Question: What is the name of the tenant mentioned in the document?
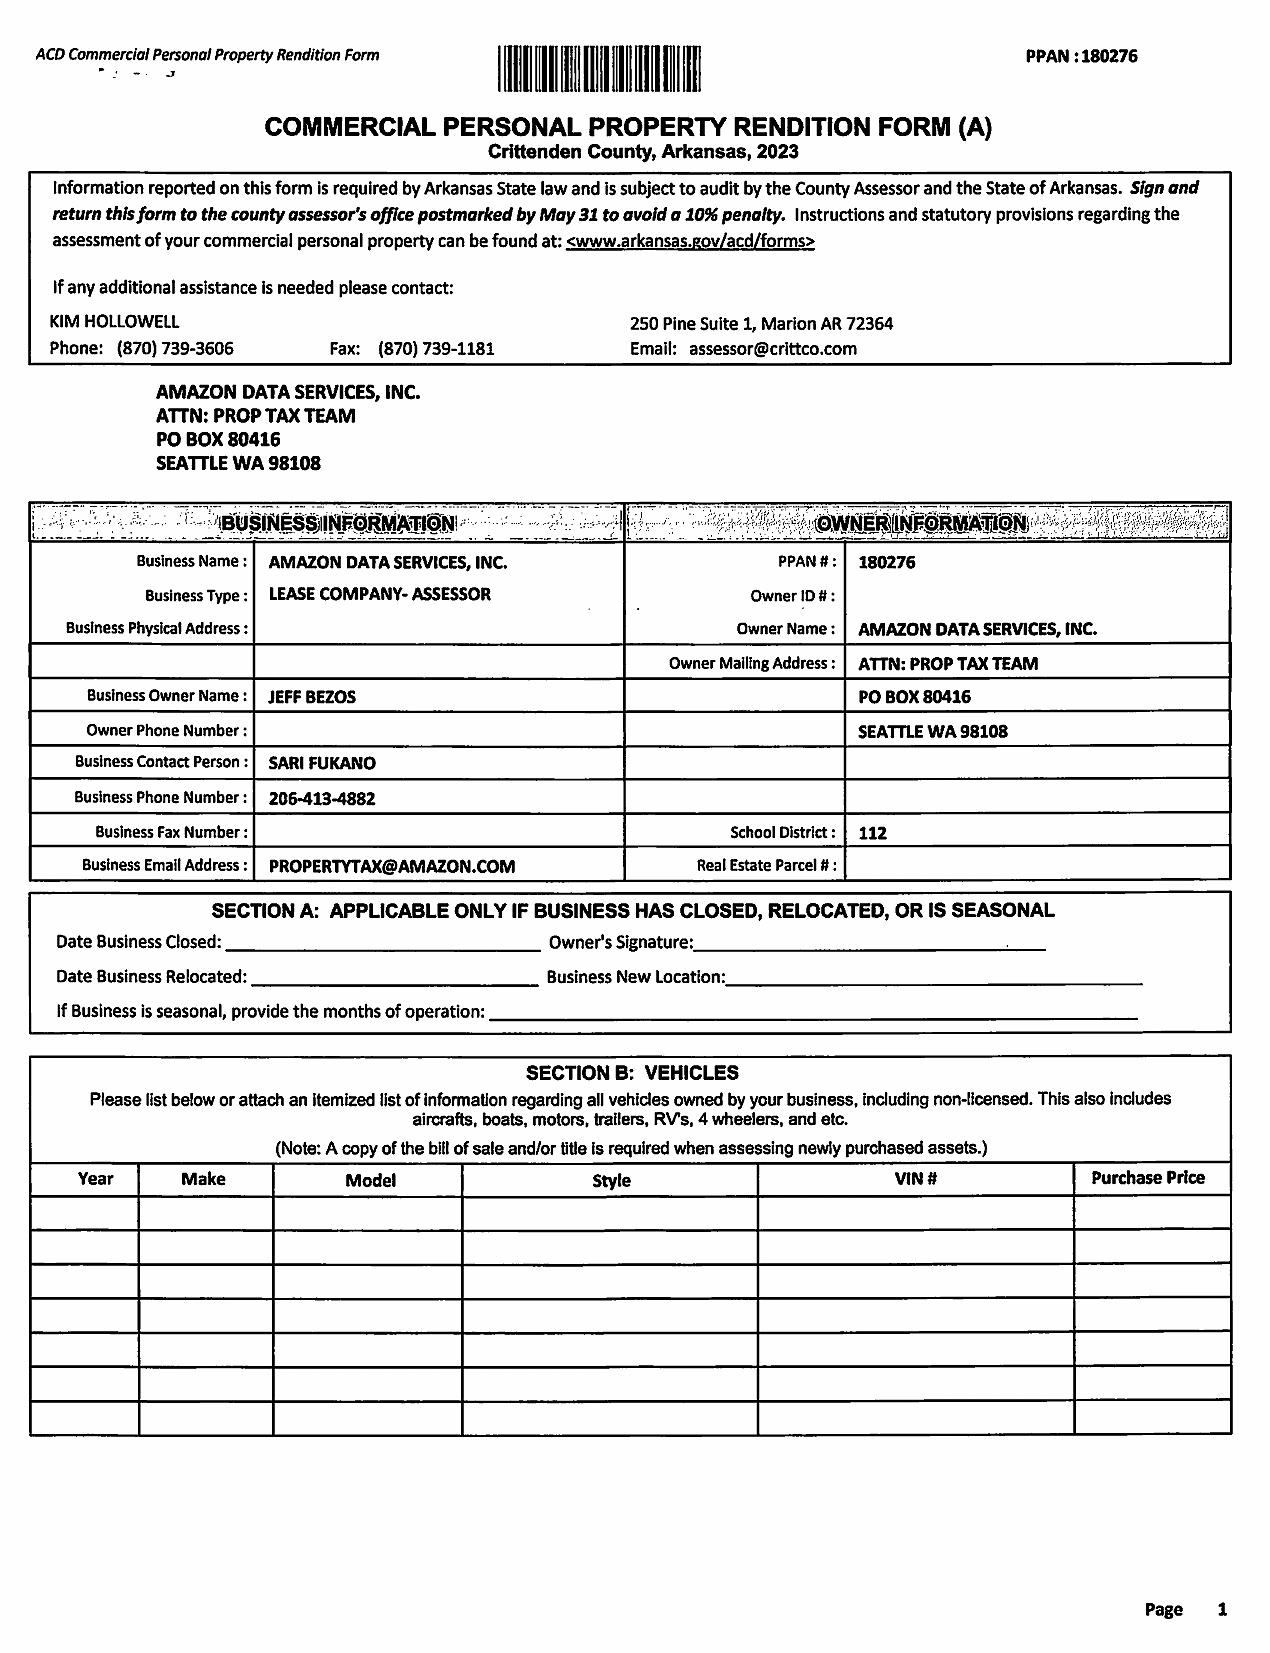
Answer: "JEFF BEZOS"